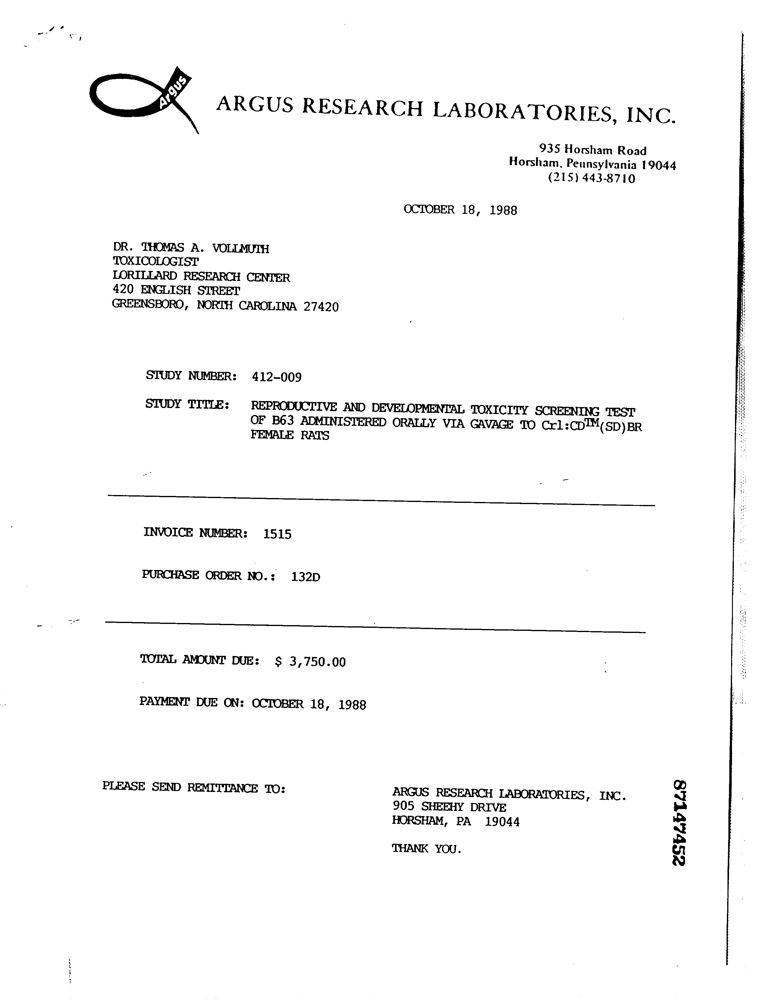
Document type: Invoice